Question: How does the patient history play a role?
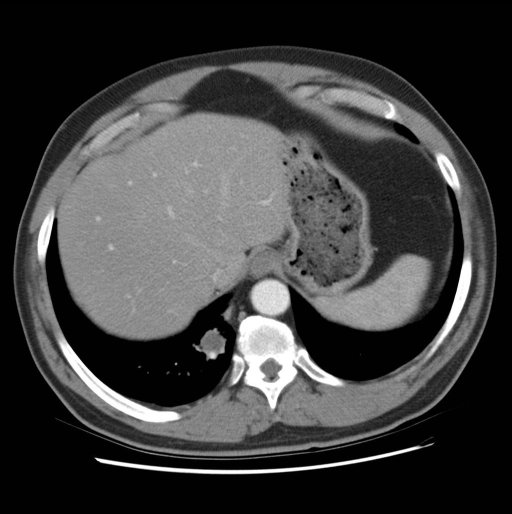
Answer: The patient's history of 54 year old male with a right lower lobe mass seen on virtual colonoscopy. is key in understanding the case.